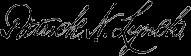
Signature of: patrick neeson lynch